Question: What might the diagnosis be?
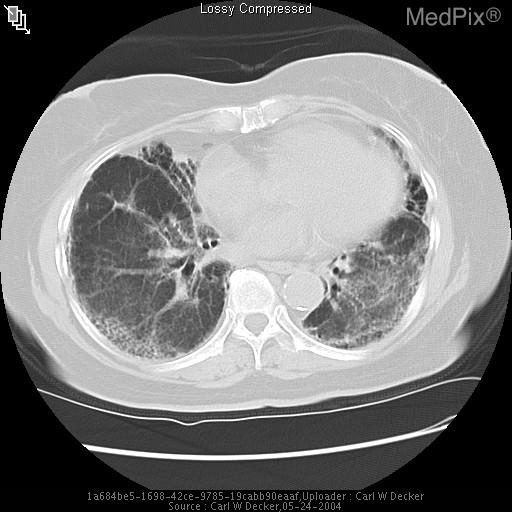
Answer: The possible diagnosis includes DDX is that of ILD (see FACTOID).
*Pulmonary edema (CHF)
*Bacterial pneumonia
*Pulmonary alveolar proteinosis.